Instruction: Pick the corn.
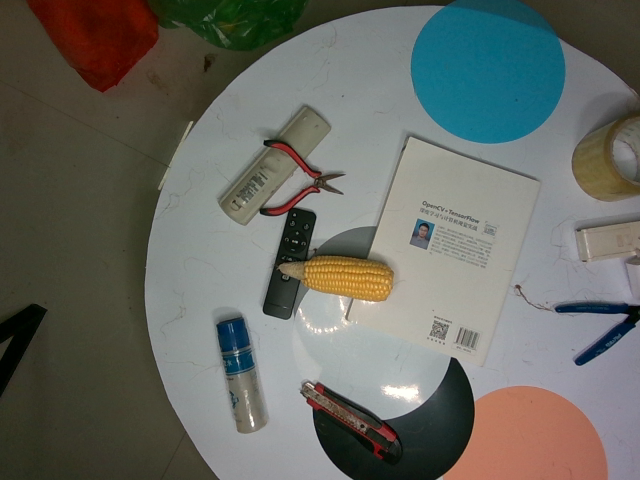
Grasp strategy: vertical